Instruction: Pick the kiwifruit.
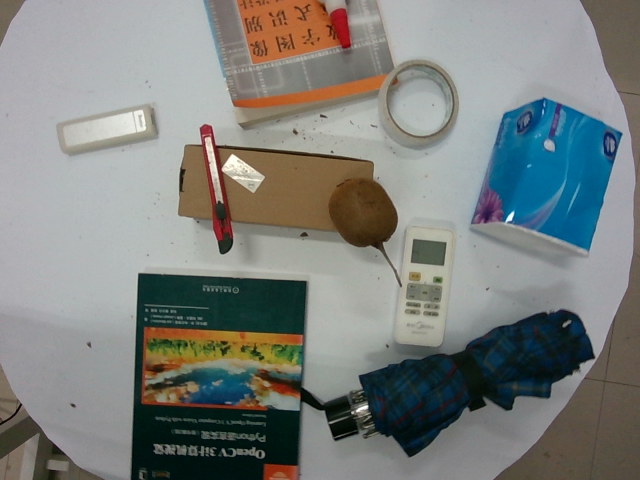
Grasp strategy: vertical